Question: What jurisdiction, city, or county is the document associated with?
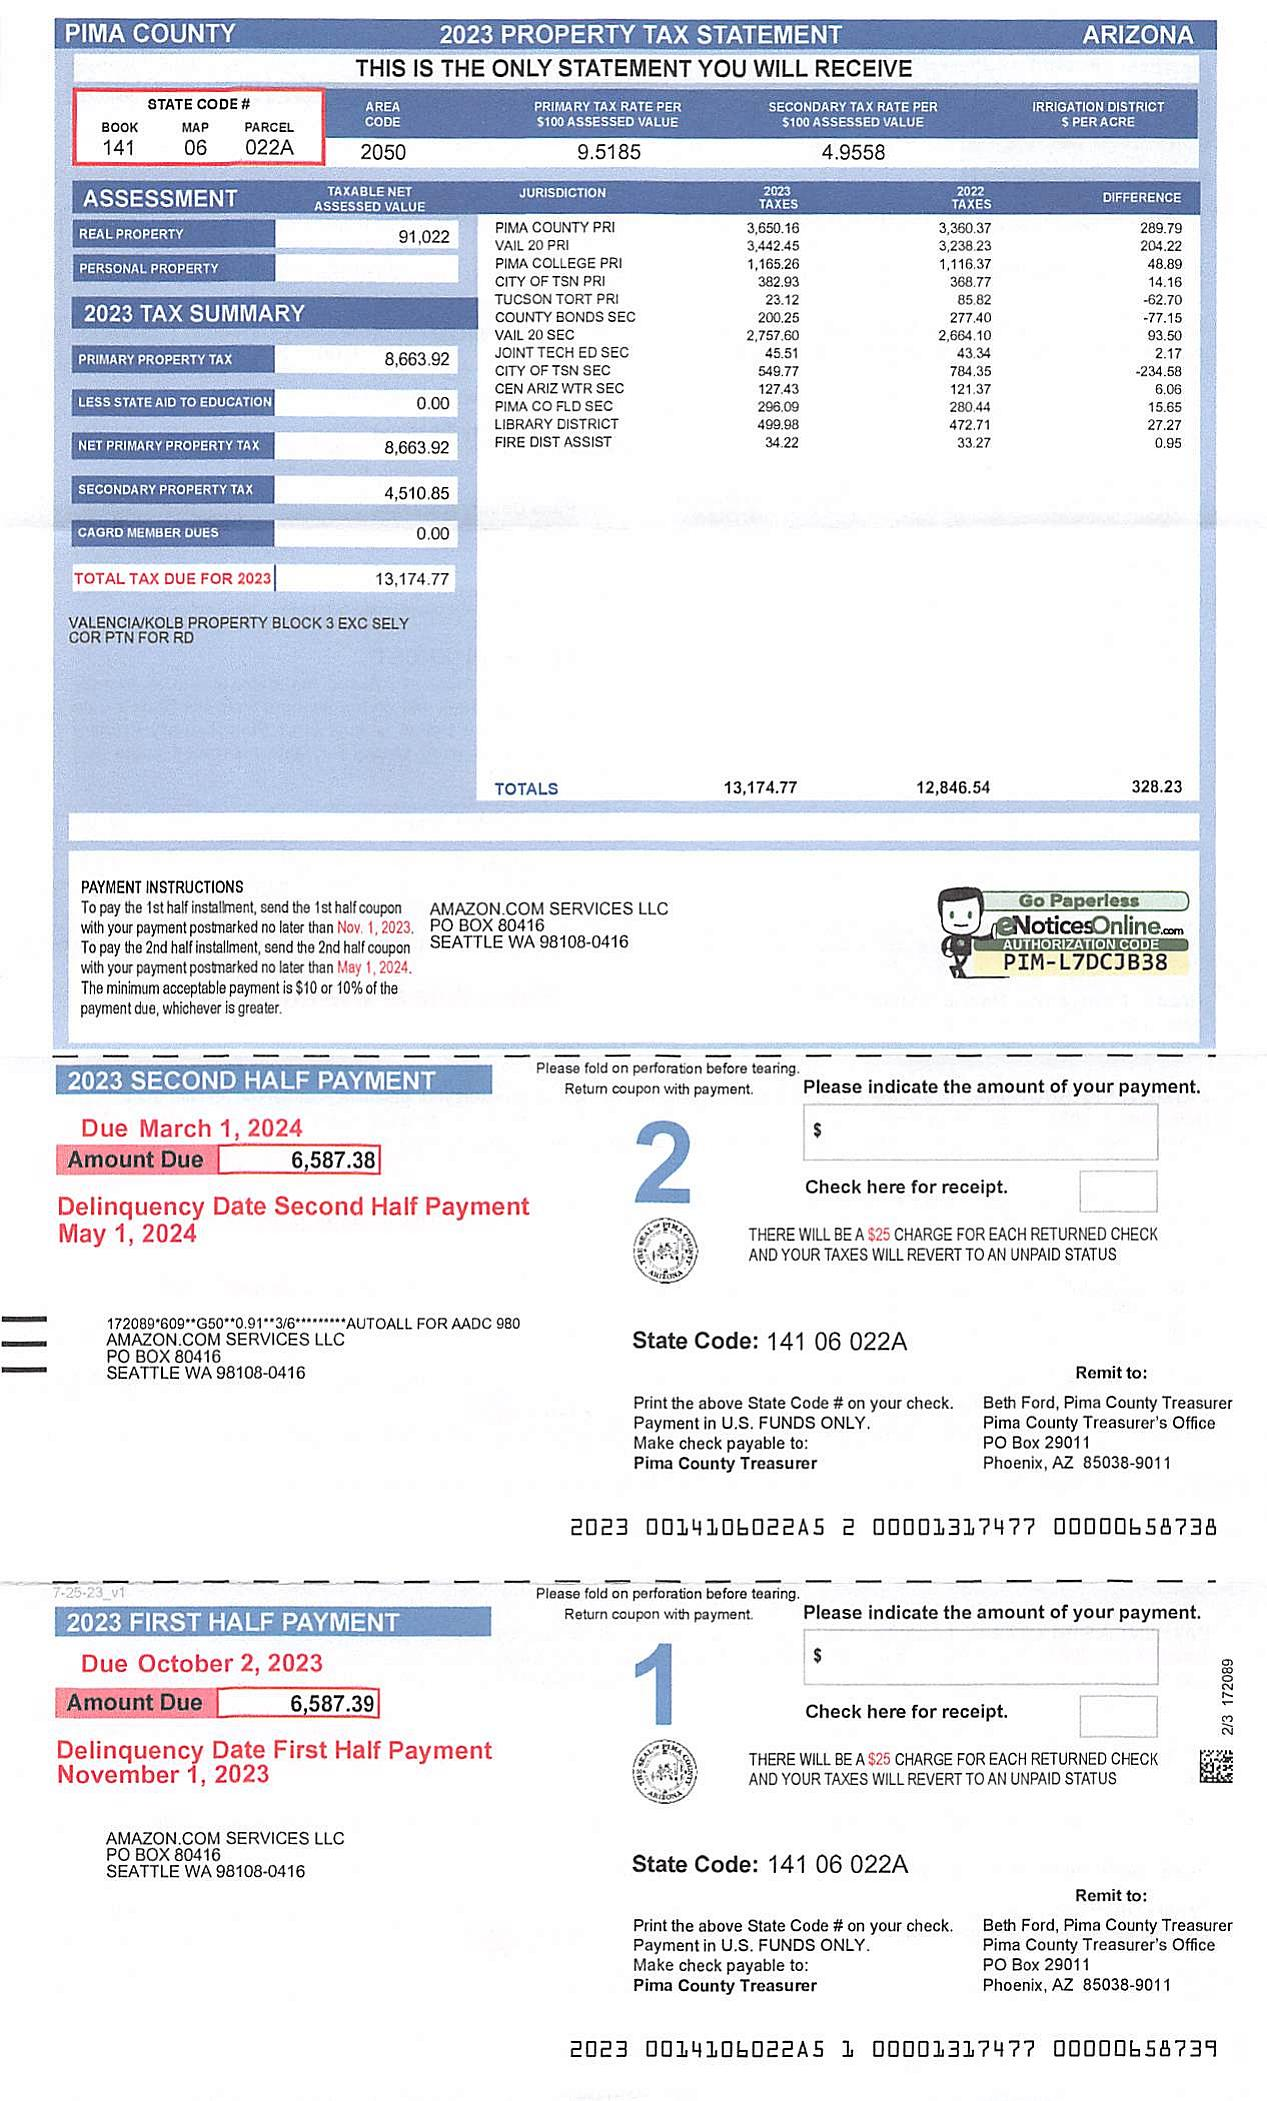
Answer: "PIMA COUNTY"